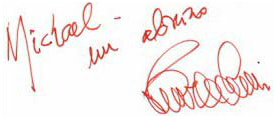
Signature of: paco de lucía